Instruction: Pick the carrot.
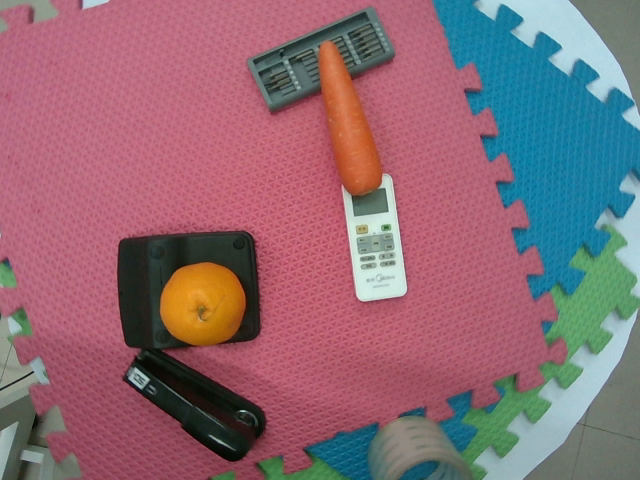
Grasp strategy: vertical